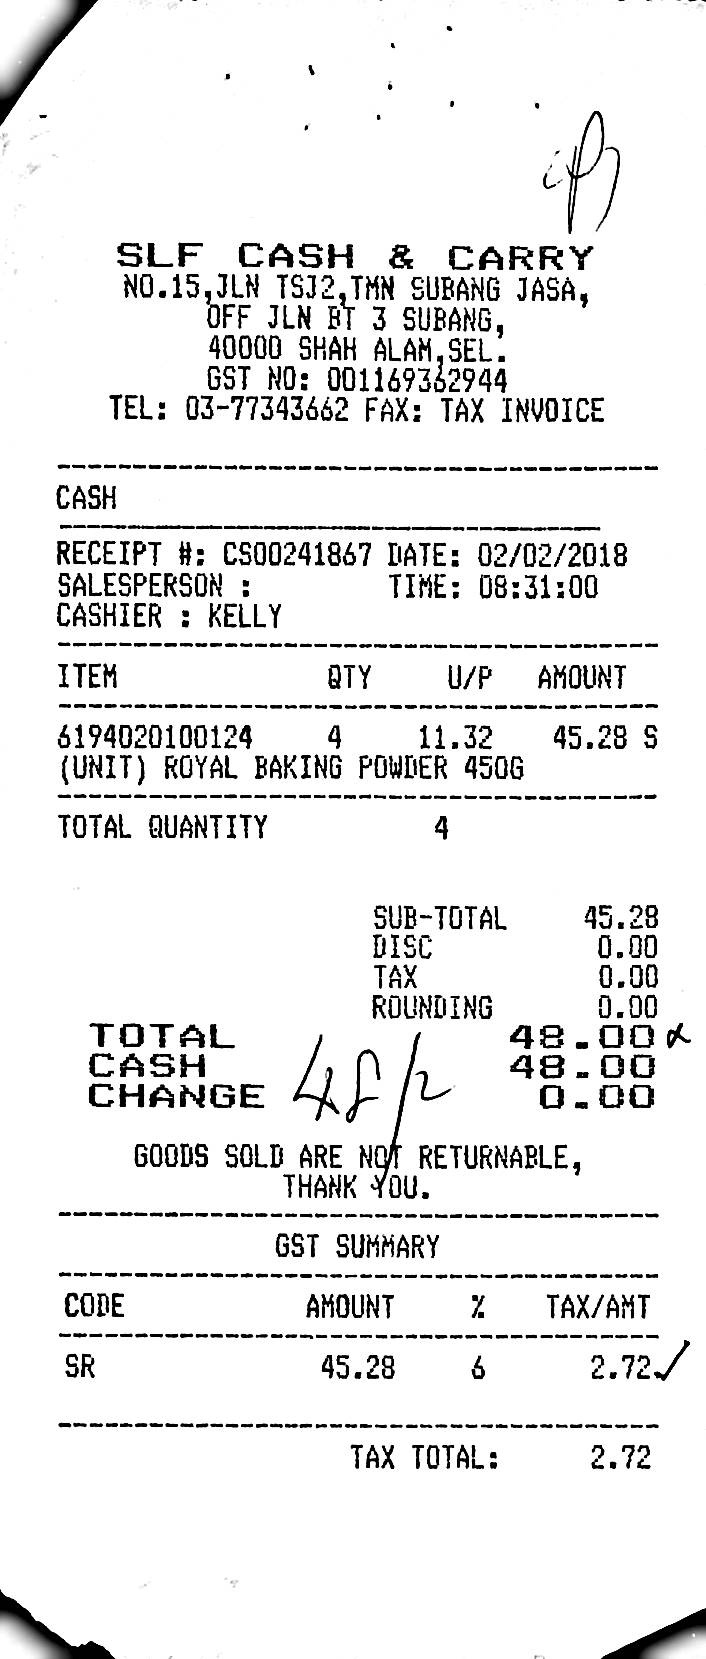
SLF CASH & CARRY
NO.15,JLN TSJ2,TMN SUBANG JASA,
OFF JLN BT 3 SUBANG,
40000 SHAH ALAM, SEL.
GST NO: 001169362944
TEL: 03-77343662 FAX: TAX INVOICE
CASH
RECEIPT #: CS00241867 DATE: 02/02/2018
SALESPERSON :
TIME: 08:31:00
CASHIER : KELLY
ITEM
QTY
U/P
AMOUNT
6194020100124
4
11.32
45.28 S
(UNIT) ROYAL BAKING POWDER 450G
TOTAL QUANTITY
4
SUB-TOTAL
45.28
DISC
0.00
TAX
0.00
ROUNDING
0.00
TOTAL
48.00
CASH
48.00
CHANGE
0.00
GOODS SOLD ARE NOT RETURNABLE,
THANK YOU.
GST SUMMARY
CODE
AMOUNT
%
TAX/AMT
SR
45.28
6
2.72
TAX TOTAL:
2.72